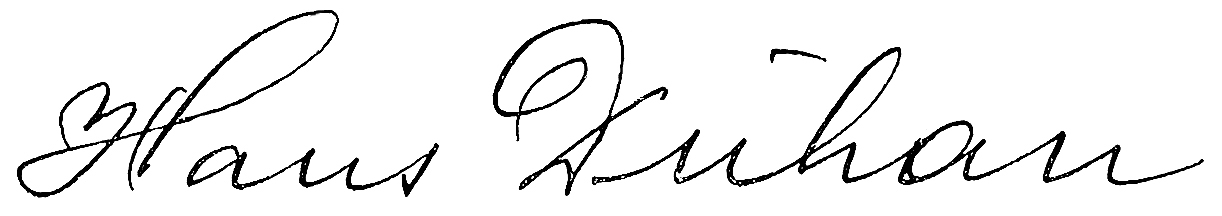
Signature of: hans duhan